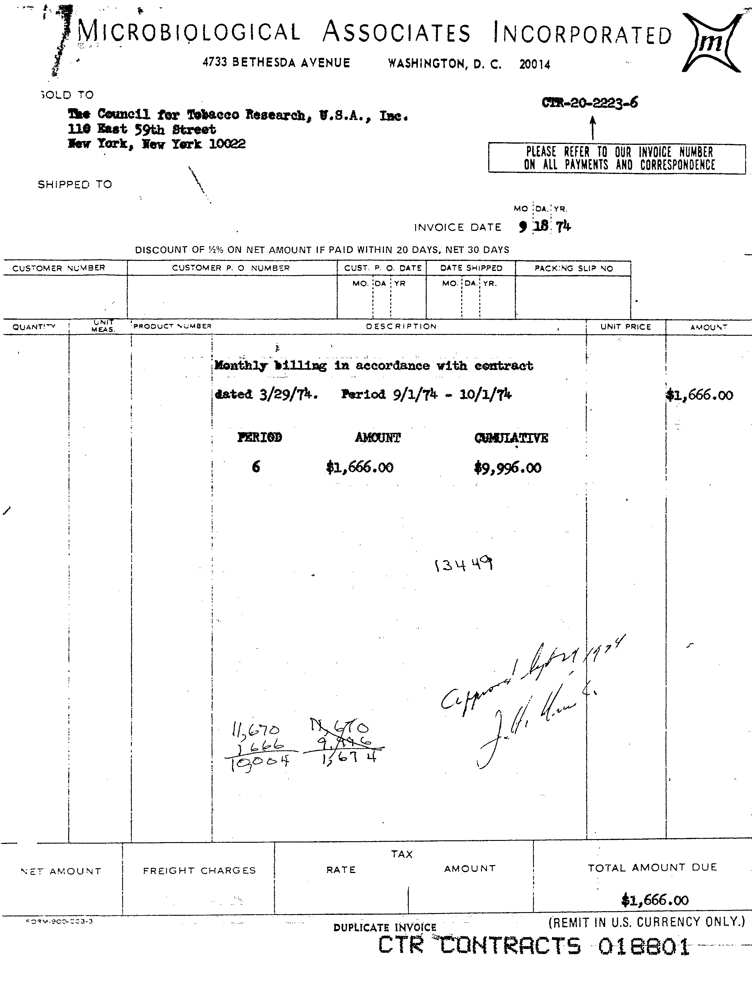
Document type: Invoice